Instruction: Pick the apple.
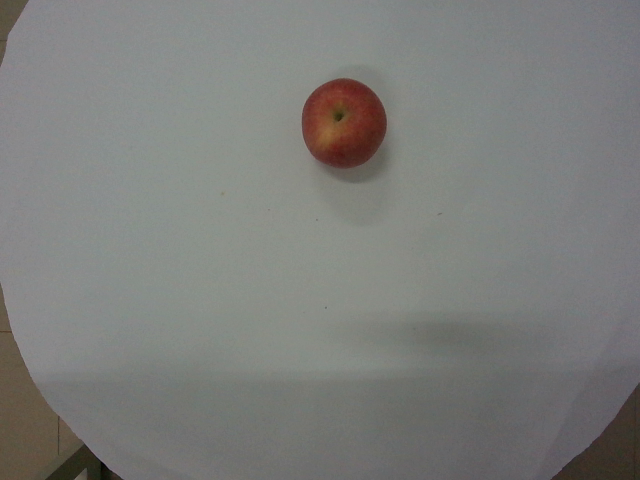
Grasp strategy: vertical